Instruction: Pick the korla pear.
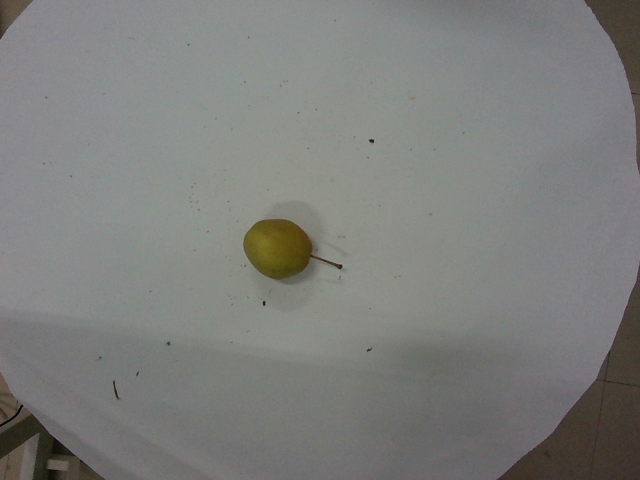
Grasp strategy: vertical